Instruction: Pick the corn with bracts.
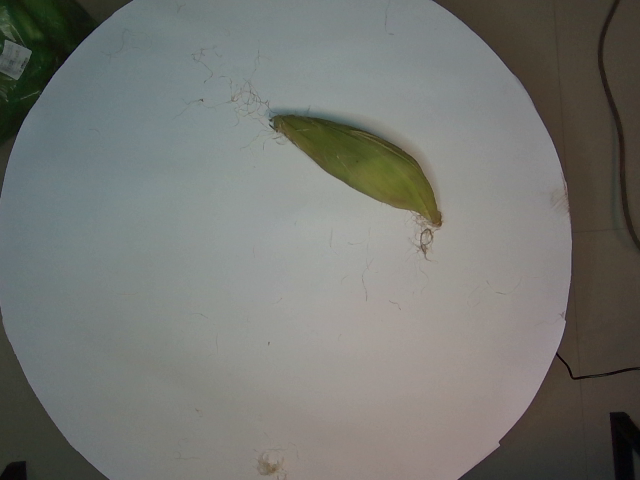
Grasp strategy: vertical